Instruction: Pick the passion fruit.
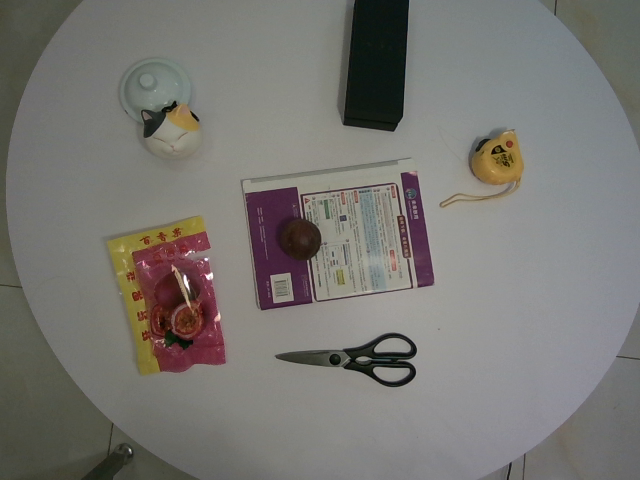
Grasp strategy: vertical